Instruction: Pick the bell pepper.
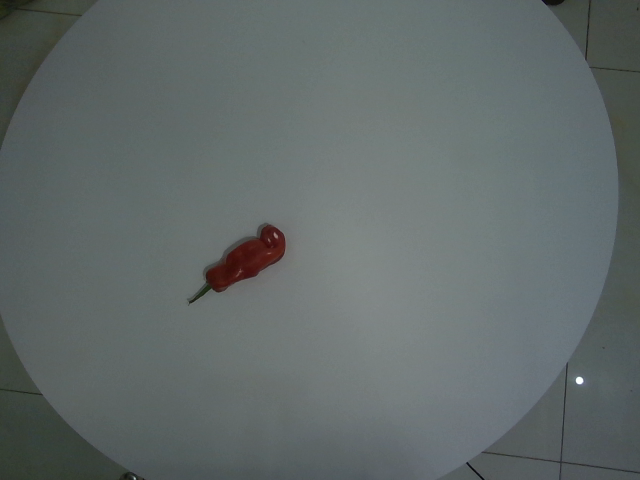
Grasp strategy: vertical